Question: What jurisdiction, city, or county is the document associated with?
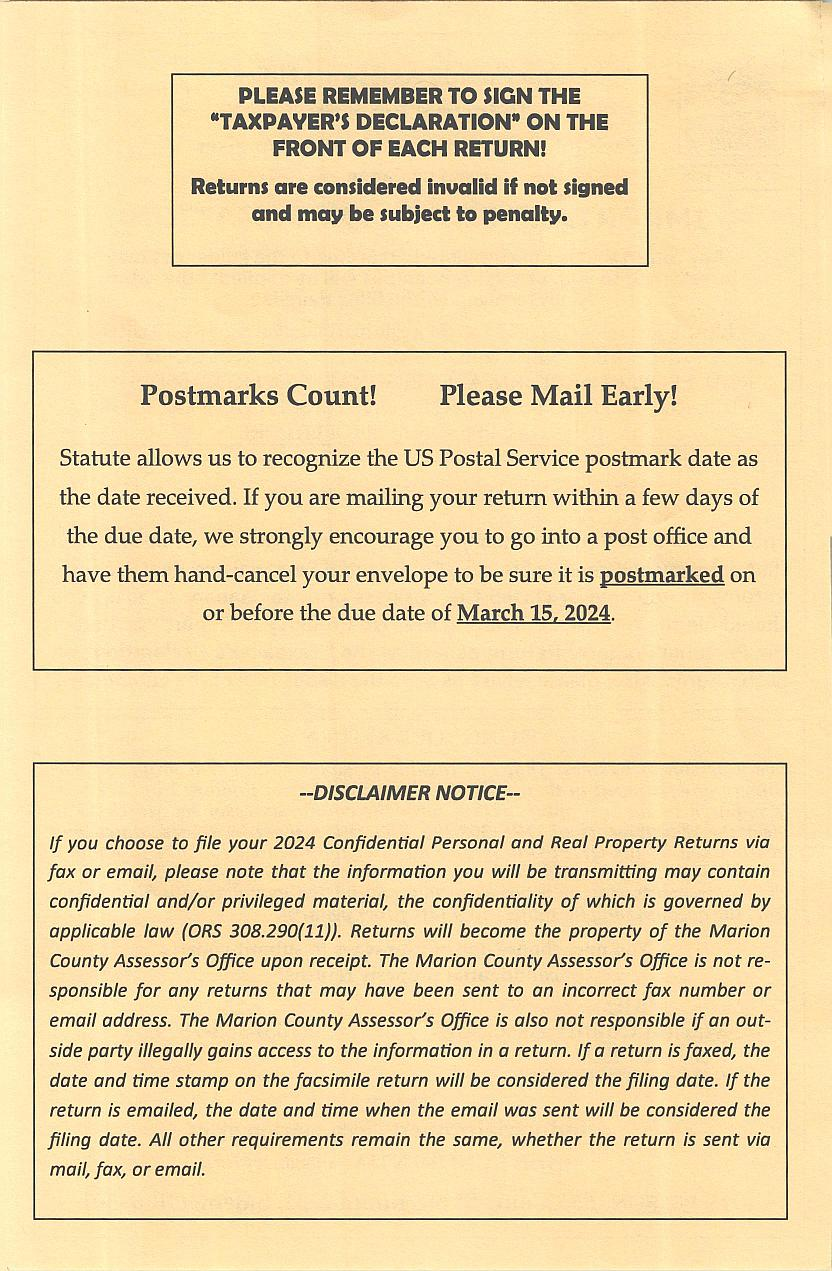
Answer: "Marion County"